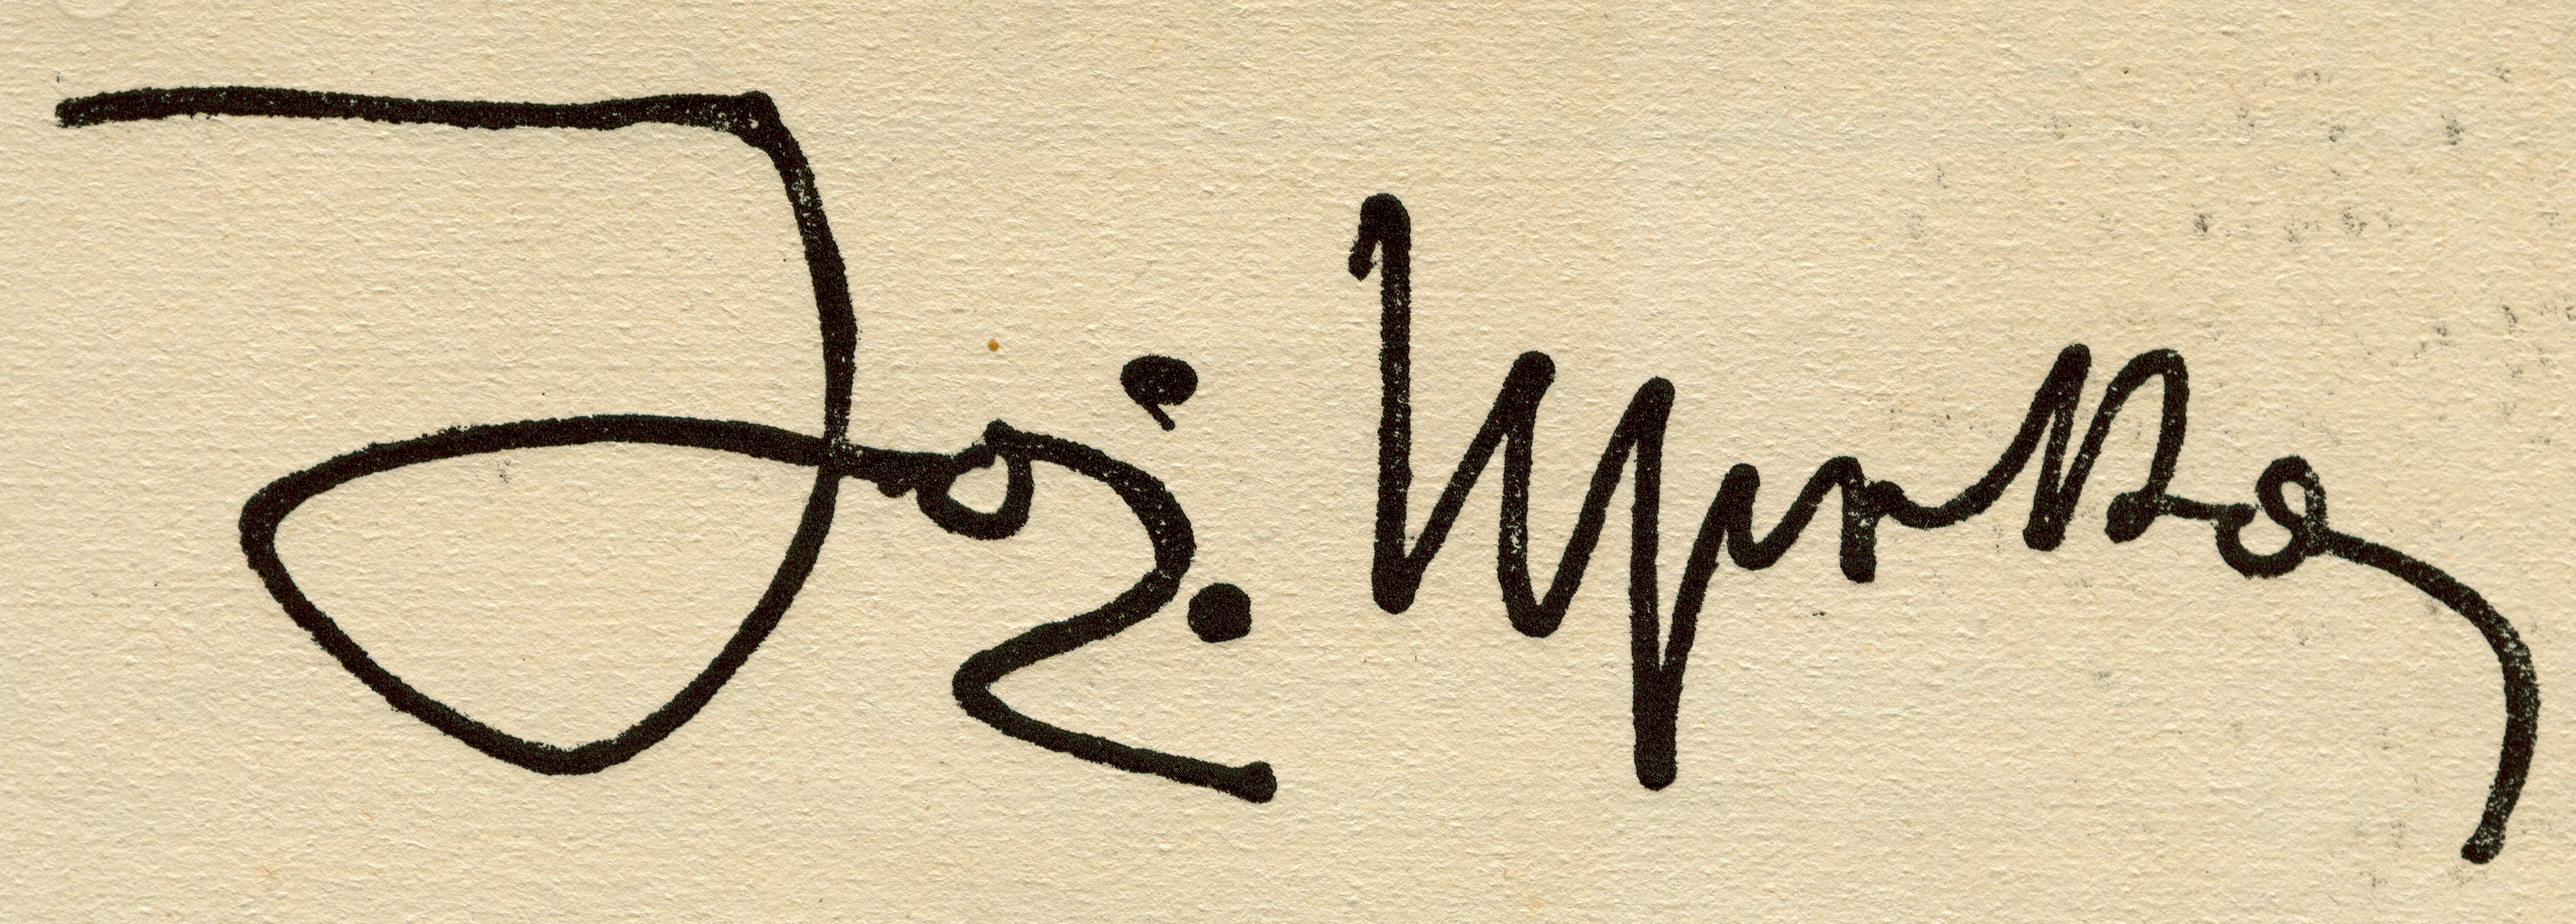
Signature of: joža uprka